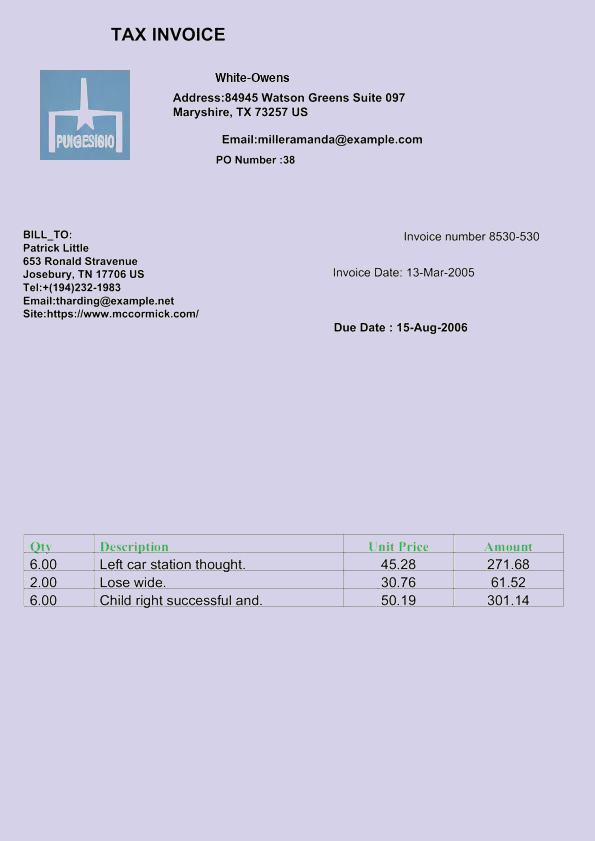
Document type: Invoice